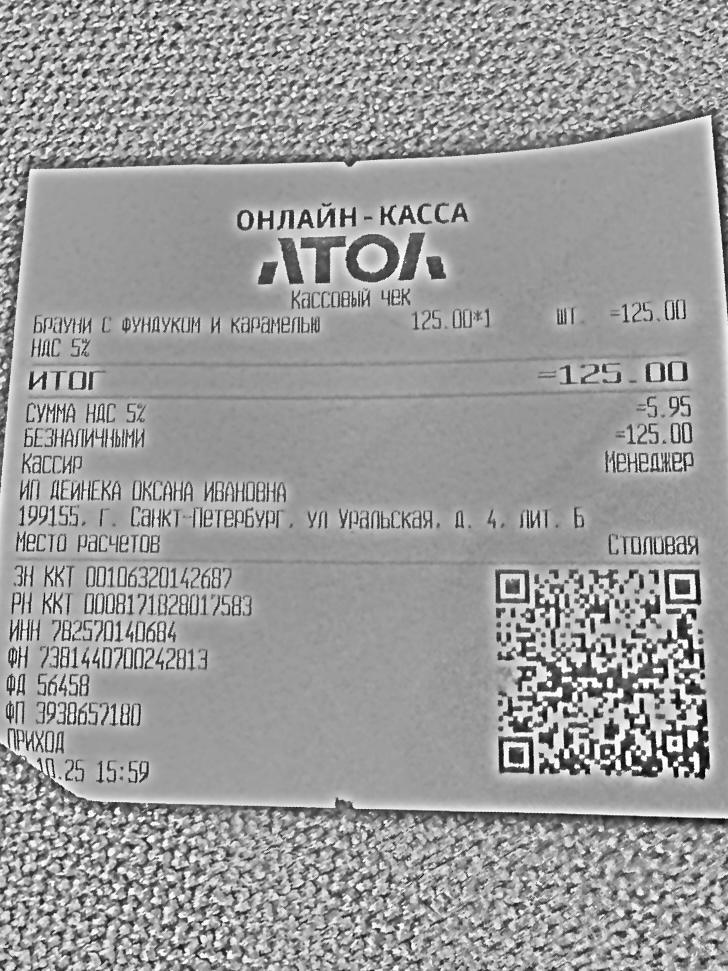
Продавец: ИП ДЕЙНЕКА ОКСАНА ИВАНОВНА
ИНН: 782570140684
Дата: 18.10.25
Товары: Брауни с фундуком и карамелью
Количество: 1
Цена: 125.00
Сумма: 125.00
Итого: 125.00